Question: What type of tax is indicated in the document, personal property or real estate?
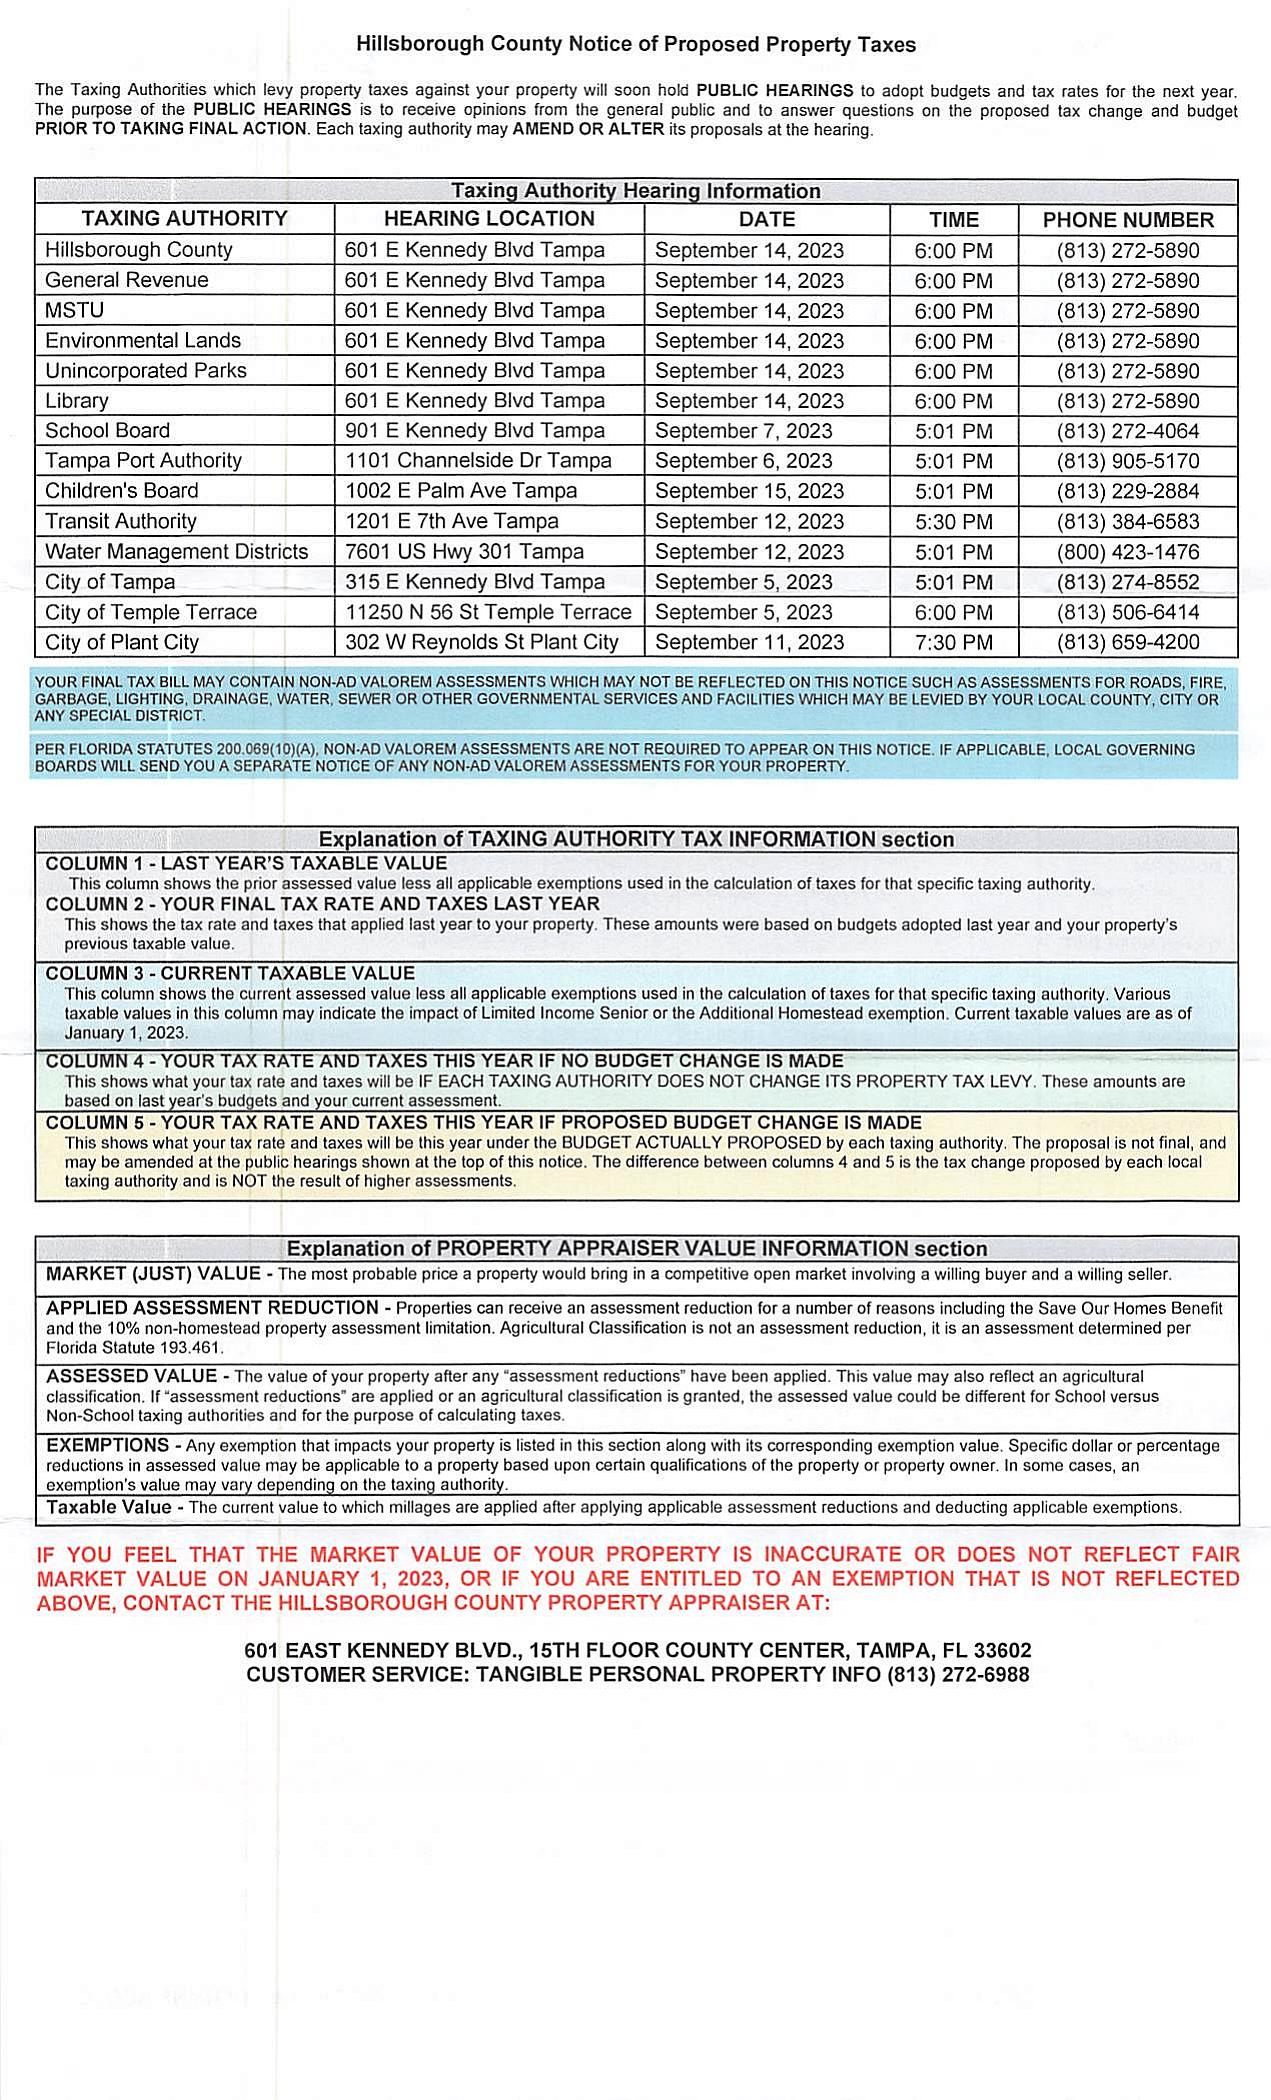
Answer: "Real Estate Tax"